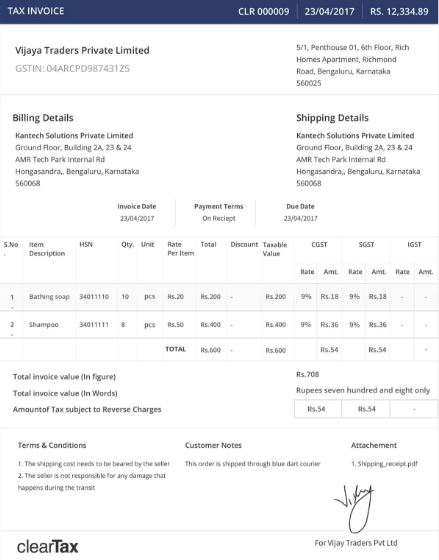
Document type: Invoice